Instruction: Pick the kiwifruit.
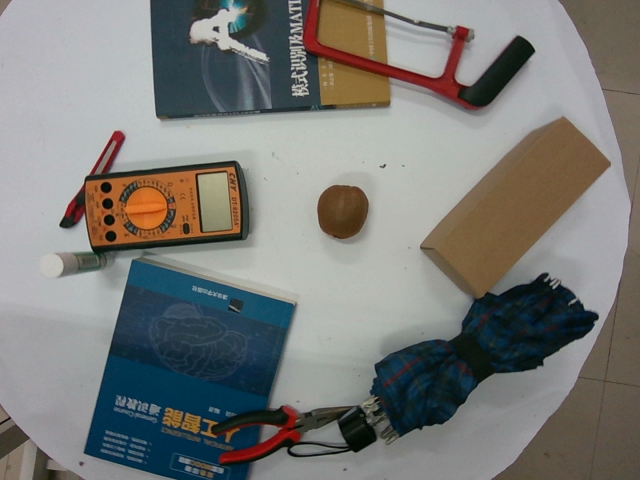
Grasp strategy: vertical